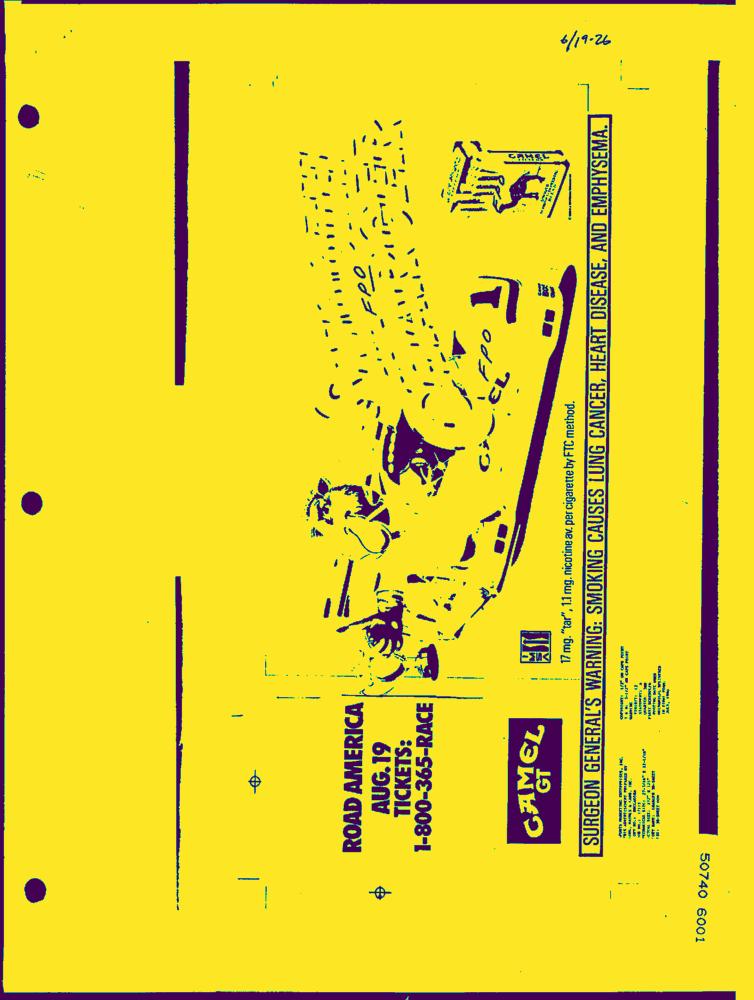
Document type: AD